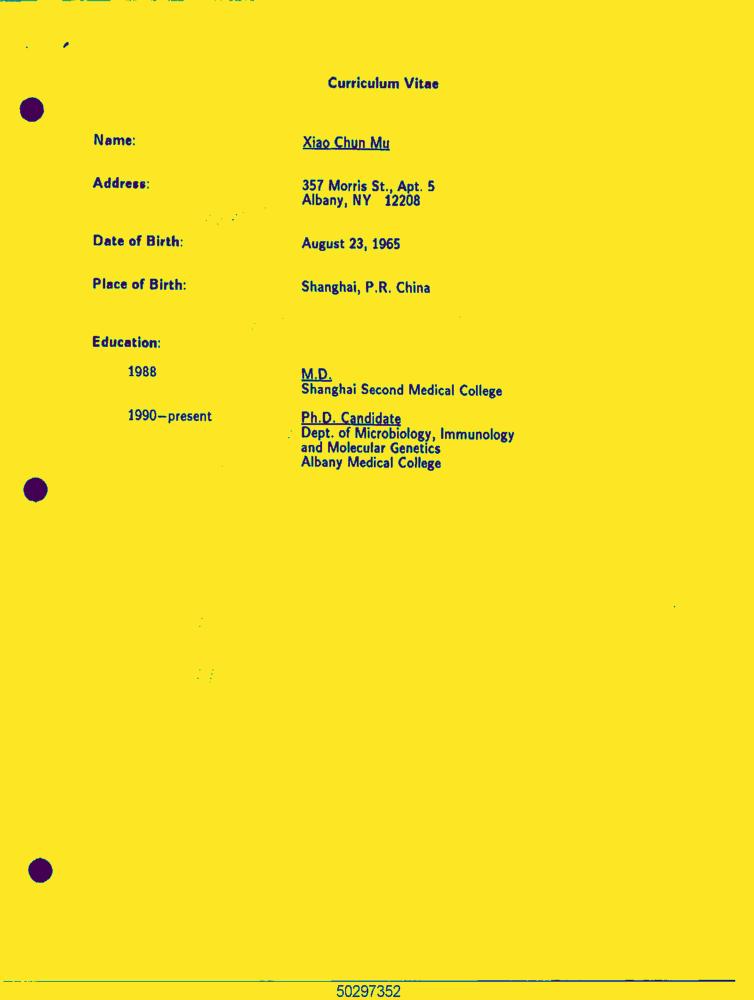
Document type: Resume-Doc